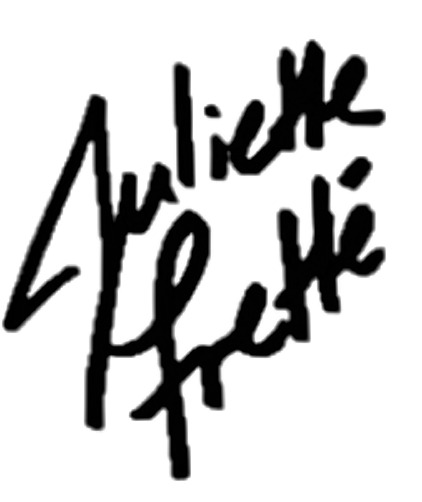
Signature of: juliette fretté